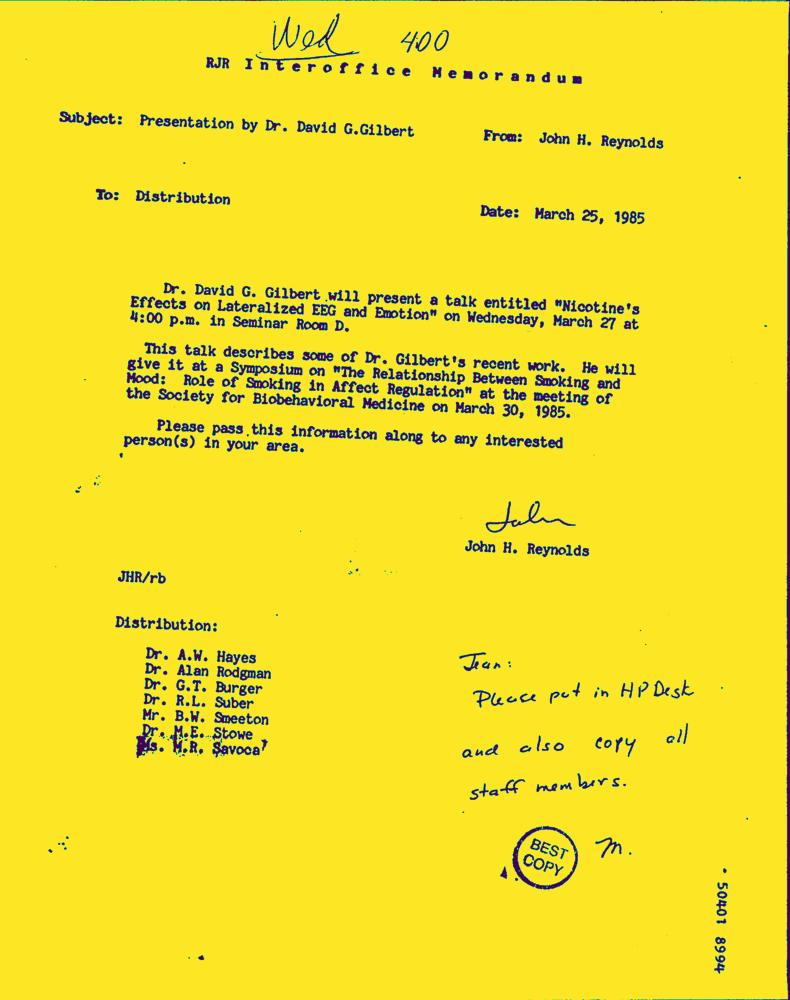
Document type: Letter-Doc